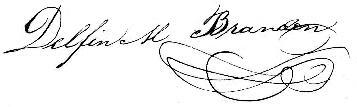
Signature of: delfim modesto brandão